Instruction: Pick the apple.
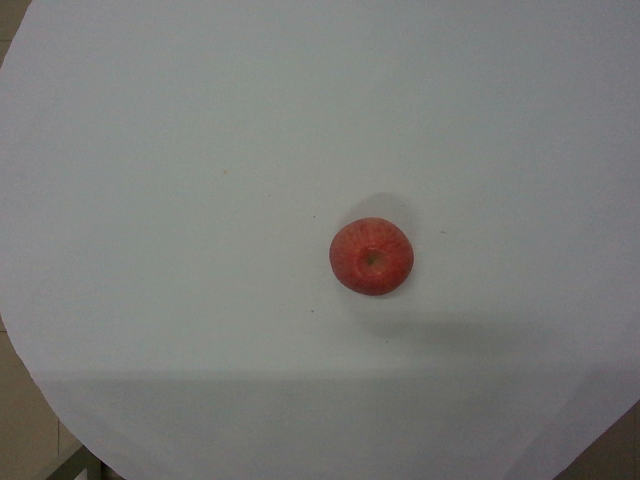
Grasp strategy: vertical